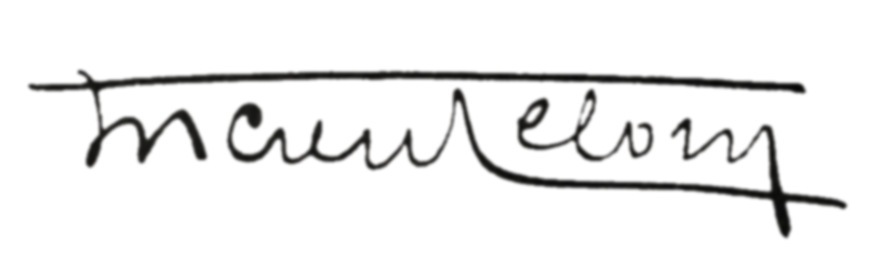
Signature of: lucien lelong